Question: How does the patient history play a role?
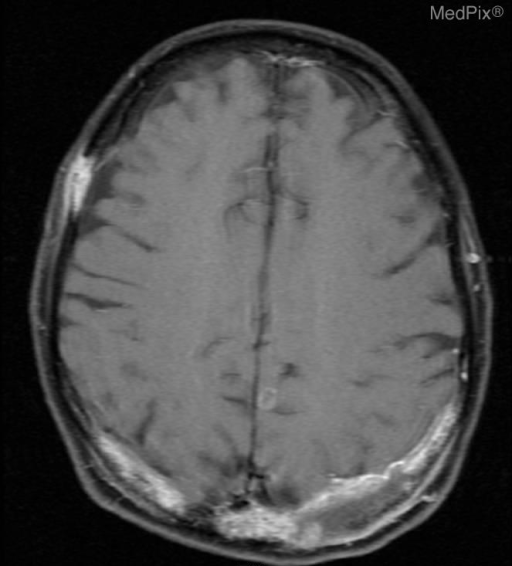
Answer: The patient's history of 60 year old woman with PMH of T1bN0M0 breast CA and melanoma, both 9 years ago. S/P lumpectomy, XRT, Tamoxifen, local excision. Presents with 3 months of early satiety and nausea. Additional complaint of blurred vision when looking to her left while driving for 1 week. is key in understanding the case.